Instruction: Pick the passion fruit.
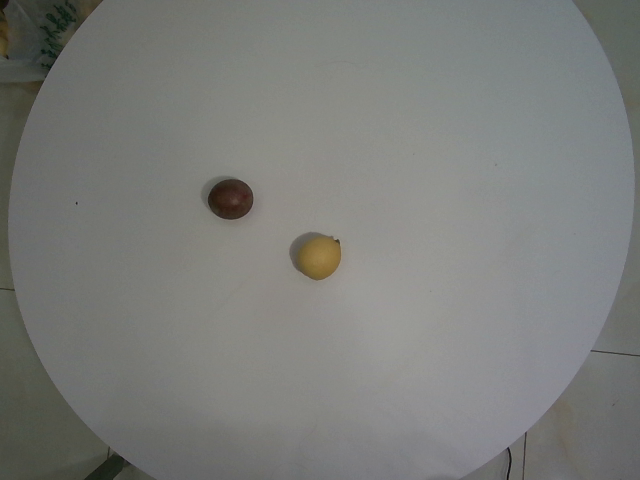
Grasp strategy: vertical